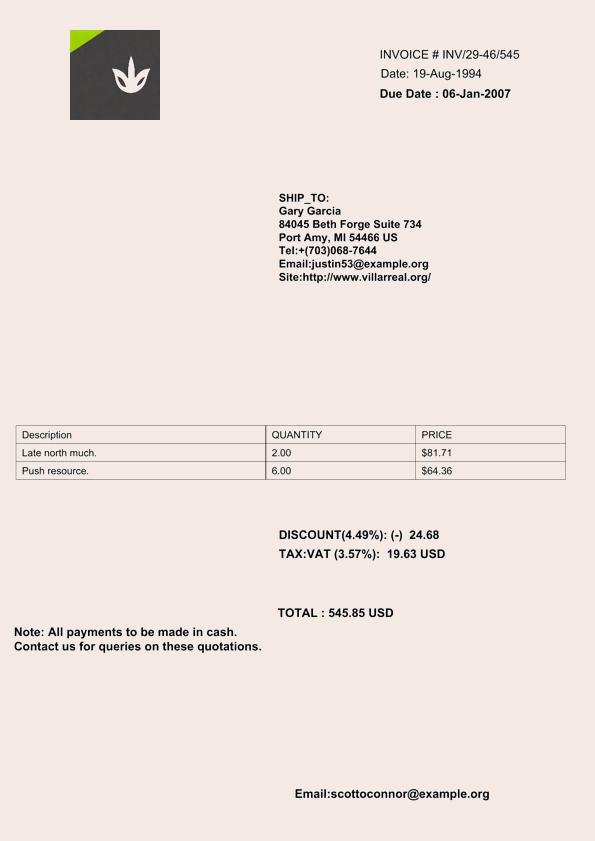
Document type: Invoice